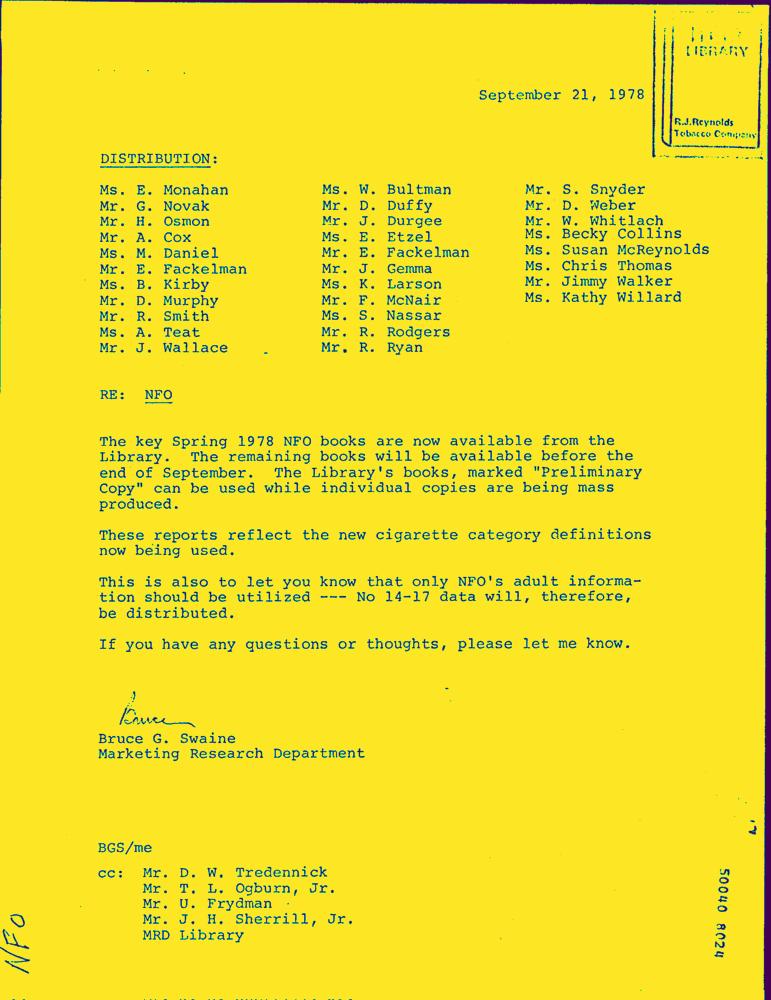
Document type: Letter-Doc